Question: What was observed in the imaging?
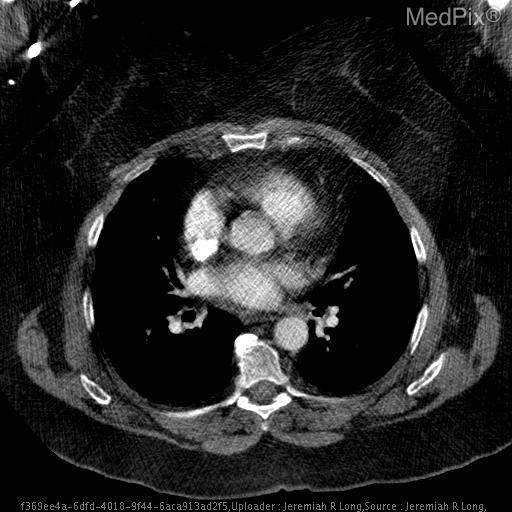
Answer: The imaging shows Axial CT images with intravenous contrast material demonstrate mild smooth thickening of the interatrial septum with diffuse fat attenuation. No pulmonary embolims was present.  Note the large amount of subcutaneous fat circumferentially compatible with a large body mass index. Axial CT images with intravenous contrast material demonstrate mild smooth thickening of the interatrial septum with diffuse fat attenuation. No pulmonary embolims was present.  Note the large amount of subcutaneous fat circumferentially compatible with a large body mass index..